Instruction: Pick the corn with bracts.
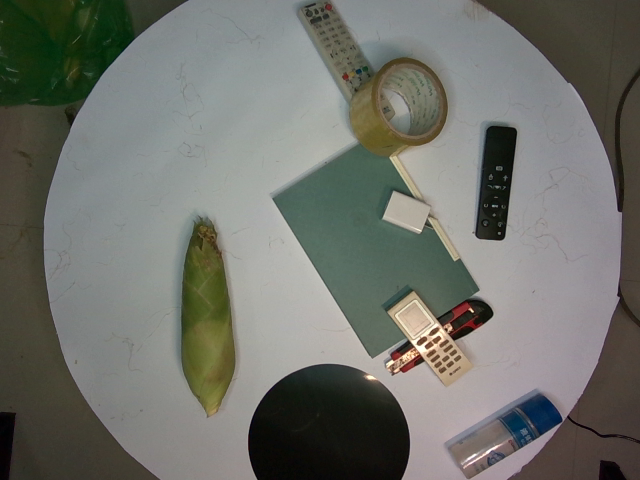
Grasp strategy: vertical